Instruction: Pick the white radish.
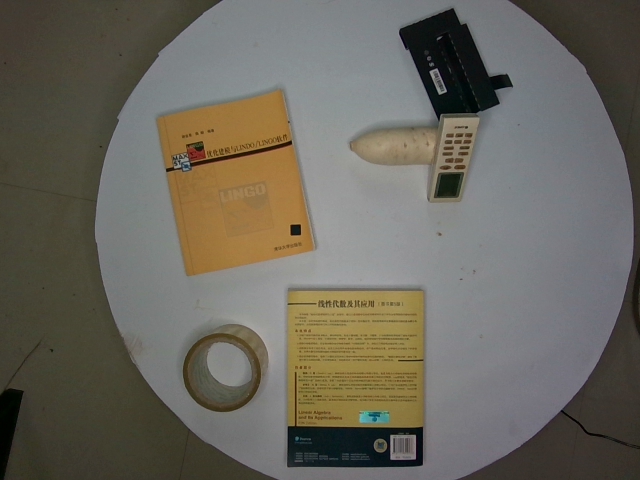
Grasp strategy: vertical